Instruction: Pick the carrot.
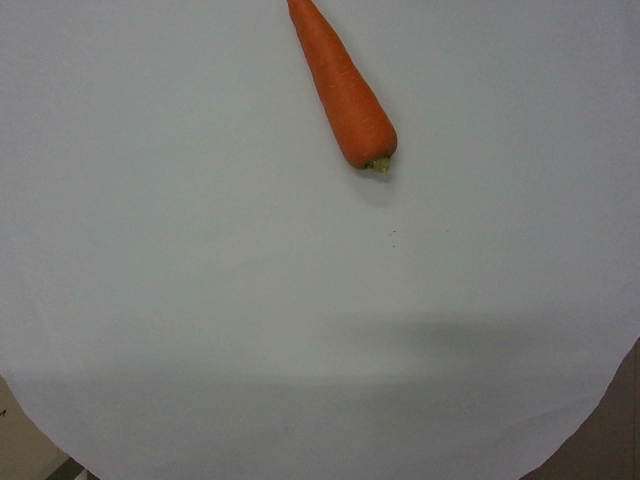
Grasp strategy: vertical